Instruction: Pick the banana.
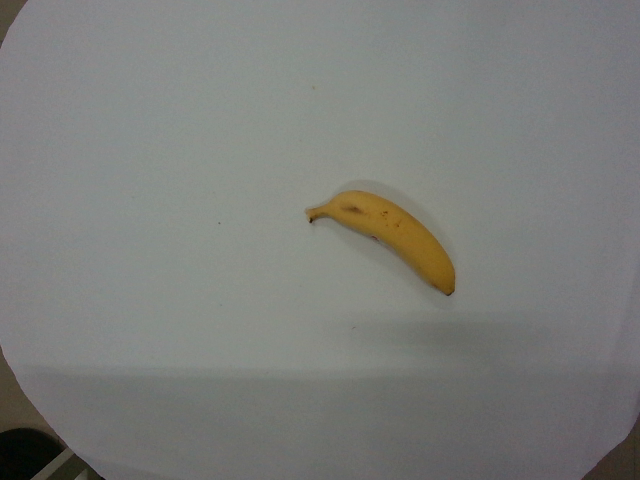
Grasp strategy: vertical